Question: What might the diagnosis be?
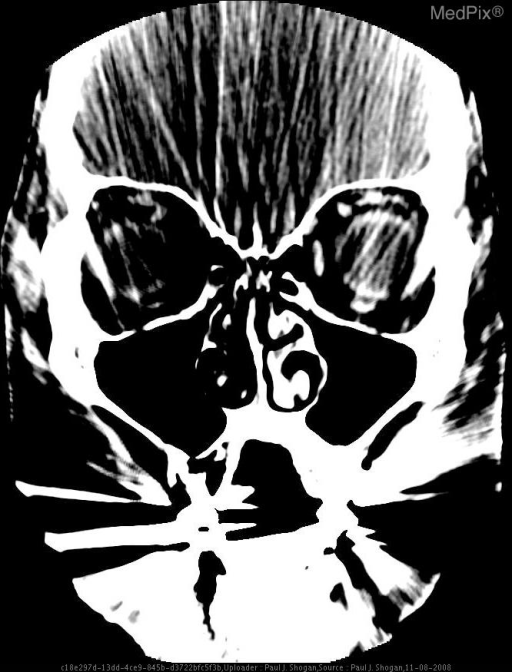
Answer: The possible diagnosis includes •  Right preseptal cellulitis with

» Choroidal Melanoma
» Metastases (Breast, Lung)
» Lymphoma
» Leukemia
» Choroidal hemangioma
» Coat’s Disease
» Toxocara Canis Infection
» Retrolental Fibroplasia.